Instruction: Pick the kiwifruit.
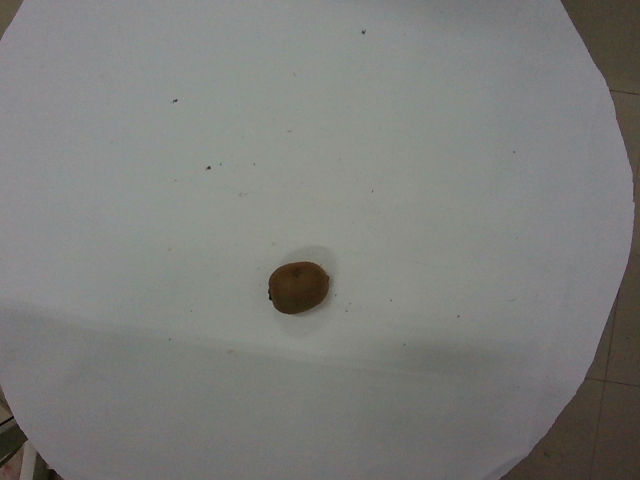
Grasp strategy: vertical